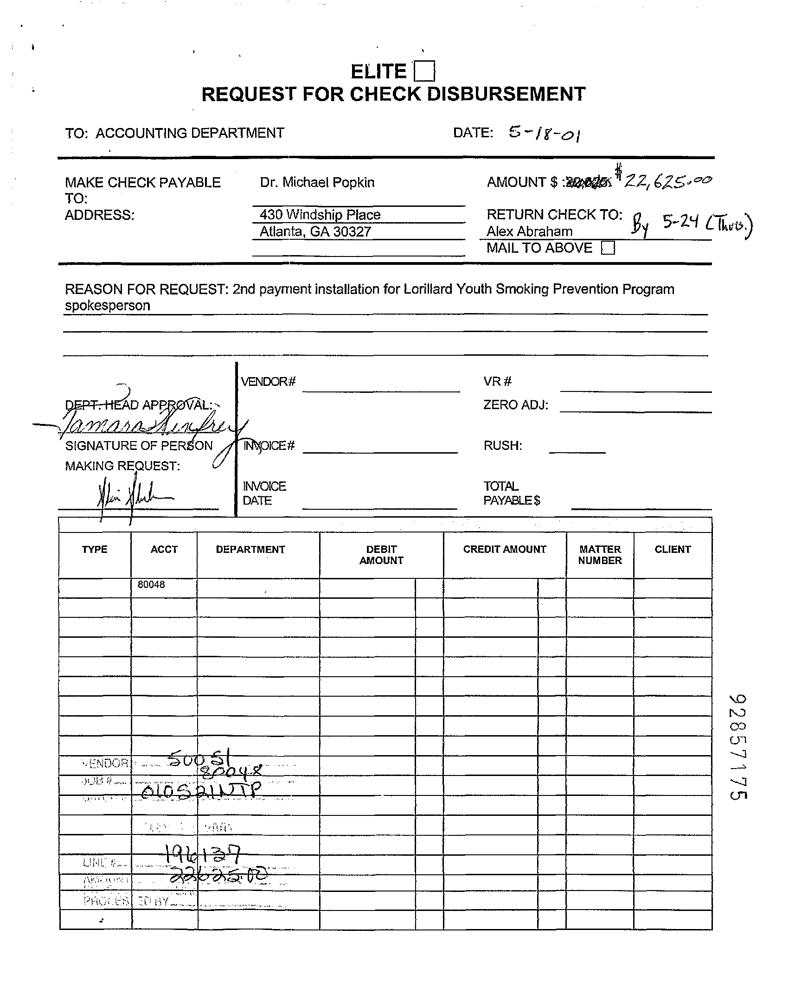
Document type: Invoice